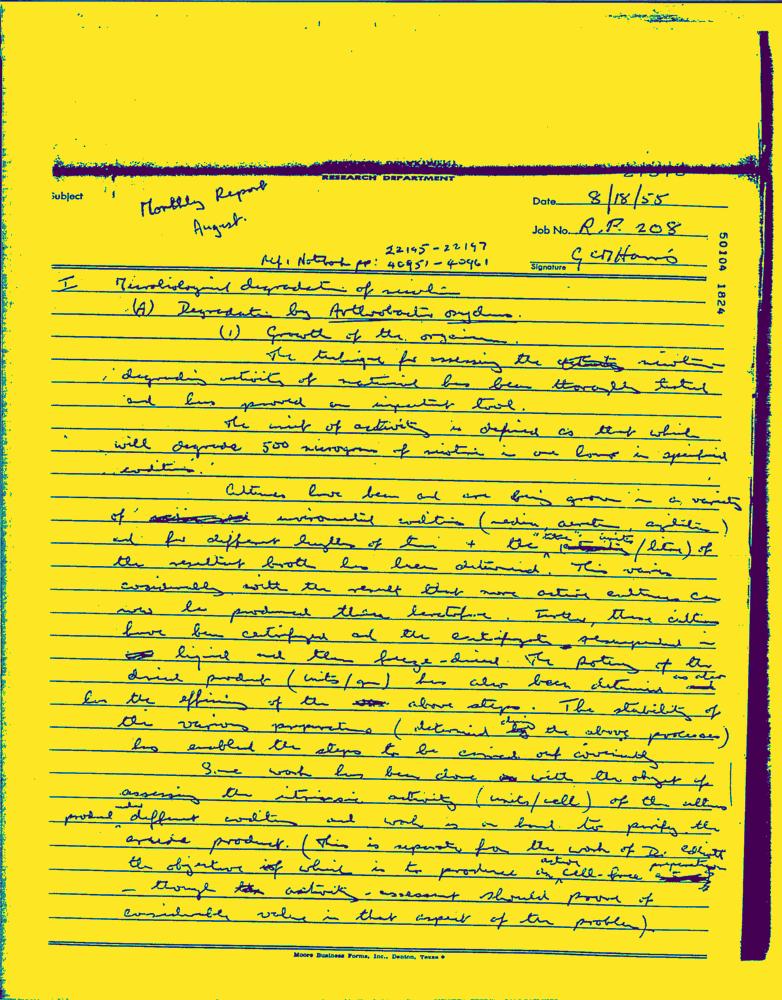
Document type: Hand-Written